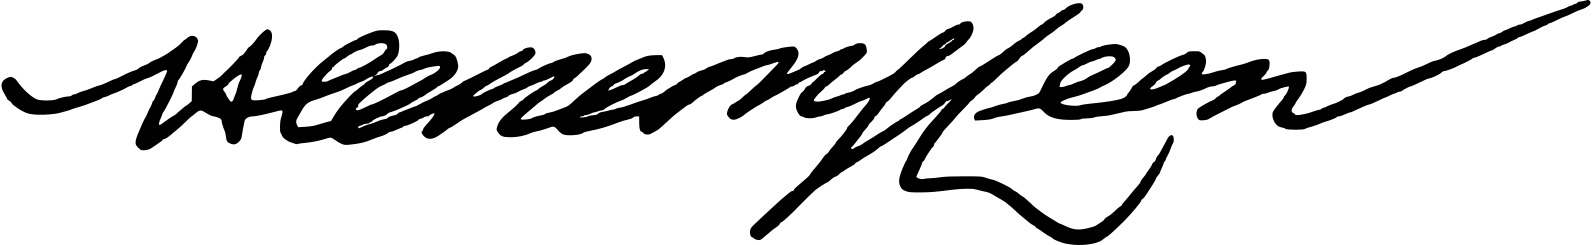
Signature of: hilton cheong leen